Patient: Male, age 89
An 89-year-old nonsmoker male with the past medical history of hypertension, dementia, and benign prostatic hyperplasia presented with progressive worsening of shortness of breath for 5 months and mild cough with clear white color sputum. He denied any fevers, chills, weight loss, night sweats, or loss of appetite. On physical examination, he was alert and oriented, with normal vital signs. His SpO2 was 92% while breathing ambient air. Bilateral diminished respiratory excursion and faint bibasilar wheezing were noted on chest examination, and cardiac auscultation found no murmurs or irregularities. The blood cell counts, electrolytes, and renal and liver function tests were unremarkable and QuantiFERON-Tuberculosis Gold was negative. An arterial blood gas analysis showed pH 7.45, PCO233.9 mmHg, and PO268.1 mmHg on room air. Chest radiography showed right-sided pleural effusion [Figure 1], and computed tomography of the chest showed bilateral pleural effusion right greater than left, with atelectasis of RLL [Figure 2]. The patient underwent diagnostic and therapeutic right-sided pigtail catheter placement which drained serous exudative pleural fluid on Light's criteria with lymphocytic predominance. Pleural cultures and cytology were negative. Postpleural fluid drainage and repeated chest imaging showed right-sided unexpandable lung with pneumothorax ex vacuo and possible endobronchial lesion in the right middle lobe (RML) bronchus [Figures 3 and 4]. Subsequently, bronchoscopy was performed which showed narrowed RML bronchi with significant mucosal edema and a round smooth-bordered 3.0 cm endobronchial lesion at RLL bronchi not allowing the bronchoscope to pass beyond the lesion. Endobronchial biopsies, bronchoalveolar lavage, and cytological brushing were performed. RML biopsy showed chronic bronchitis and was negative for malignancy or granulomatous inflammation. RLL biopsy with Verhoeff's elastic staining showed plexus of elastic fibers parallel to basement membrane [Figure 5]. Immunoperoxidase staining on RLL showed the presence of elastic tissue as fibrillar amphophilic material which was centered around blood capillary vessels consistent with the diagnosis of bronchial elastosis [Figure 6]. The first cytology from pleural fluid was negative, and because of the patient's wishes, no further staging and intervention including bronchoscopy removal or surgical resection were performed. After physiological and clinical improvement, the patient was discharged in a stable condition to a long-term care facility.
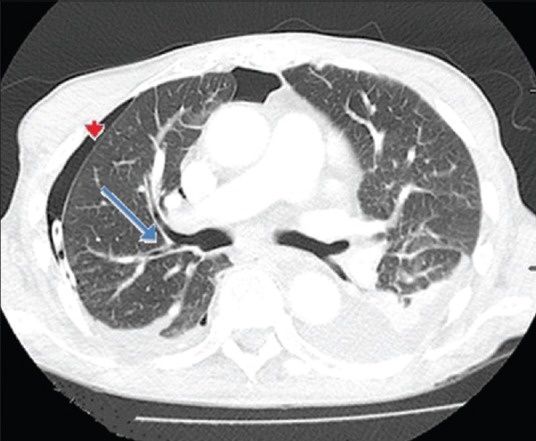
Image caption: Computed tomography of the chest postpigtail catheter drainage confirming right-sided unexpandable lung (red arrow) with possible endobronchial lesion in the right middle lobe bronchus (blue arrow).